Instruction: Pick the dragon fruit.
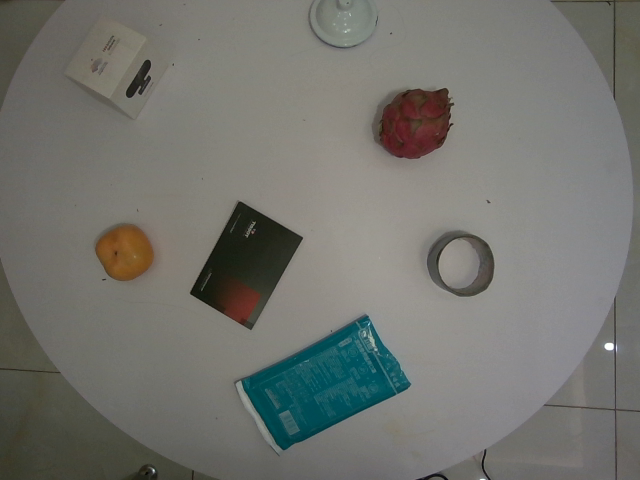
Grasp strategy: vertical